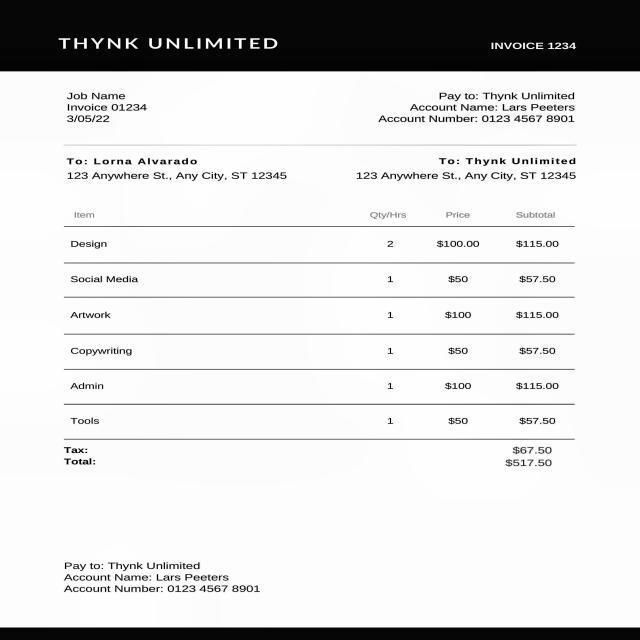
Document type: Invoice